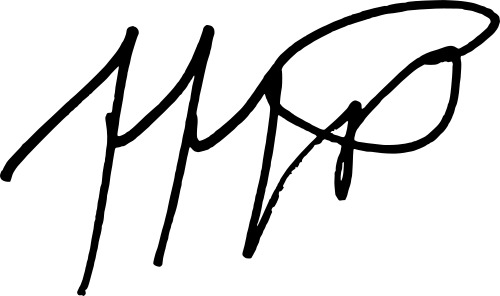
Signature of: mary pilon